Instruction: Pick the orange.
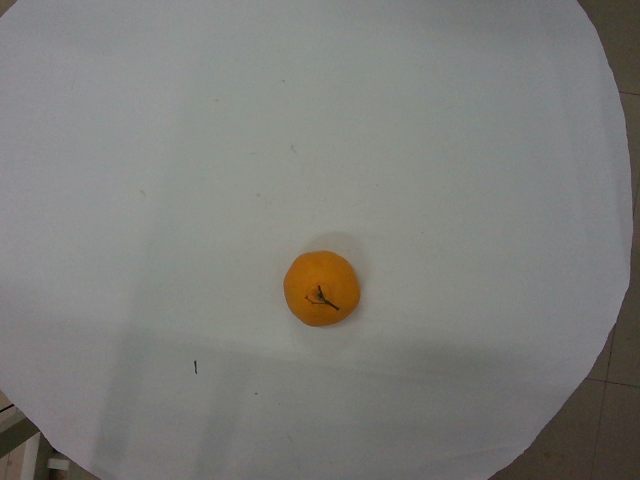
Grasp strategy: vertical